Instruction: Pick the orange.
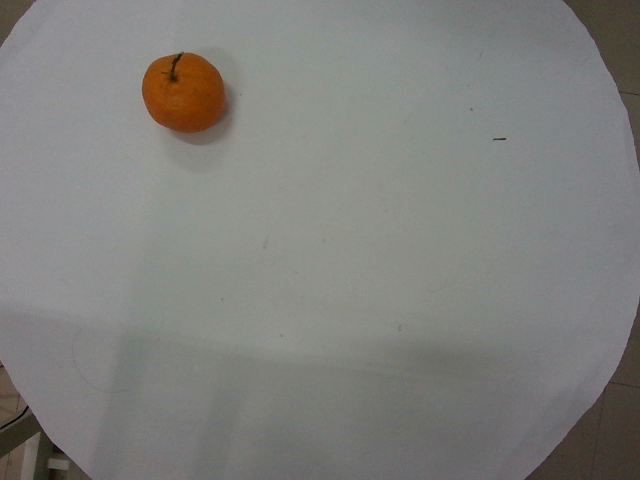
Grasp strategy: vertical